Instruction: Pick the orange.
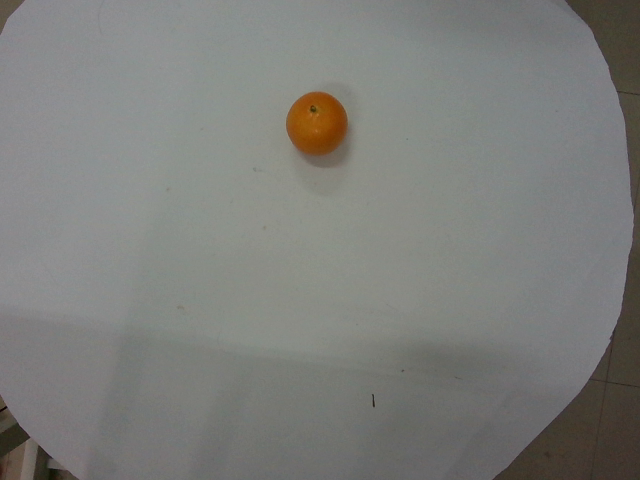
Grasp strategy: vertical